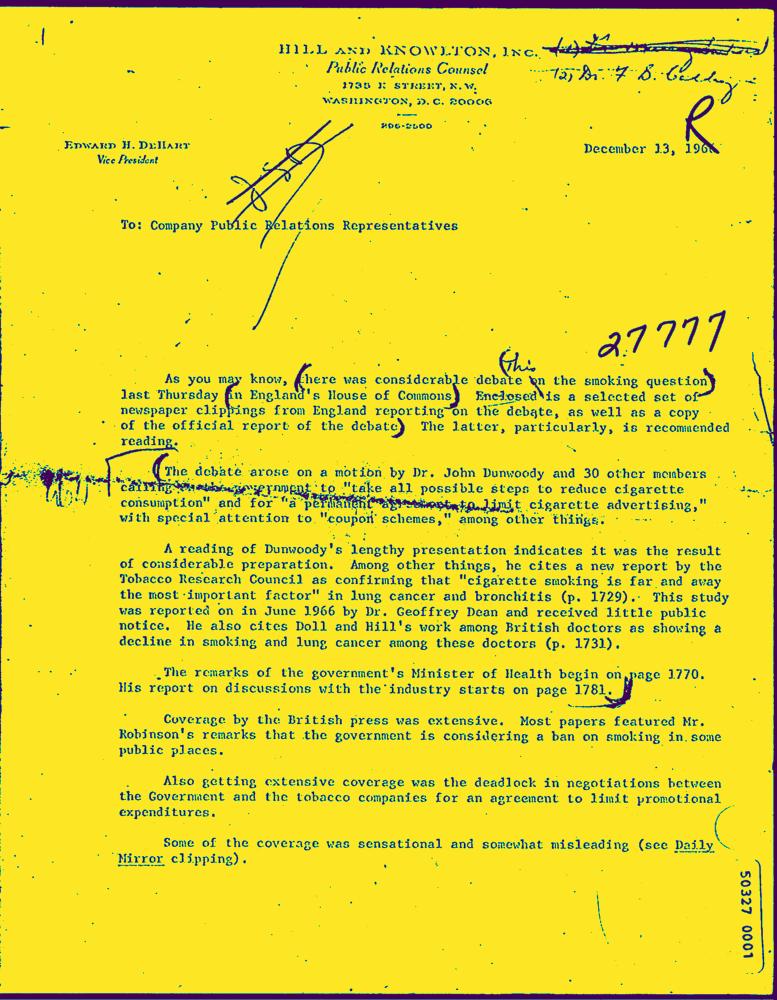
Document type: Letter-Doc